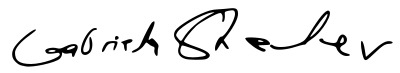
Signature of: gabriela shalev